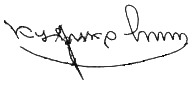
Signature of: viktor kulikov